Question: What is the earliest payment due date mentioned in the document?
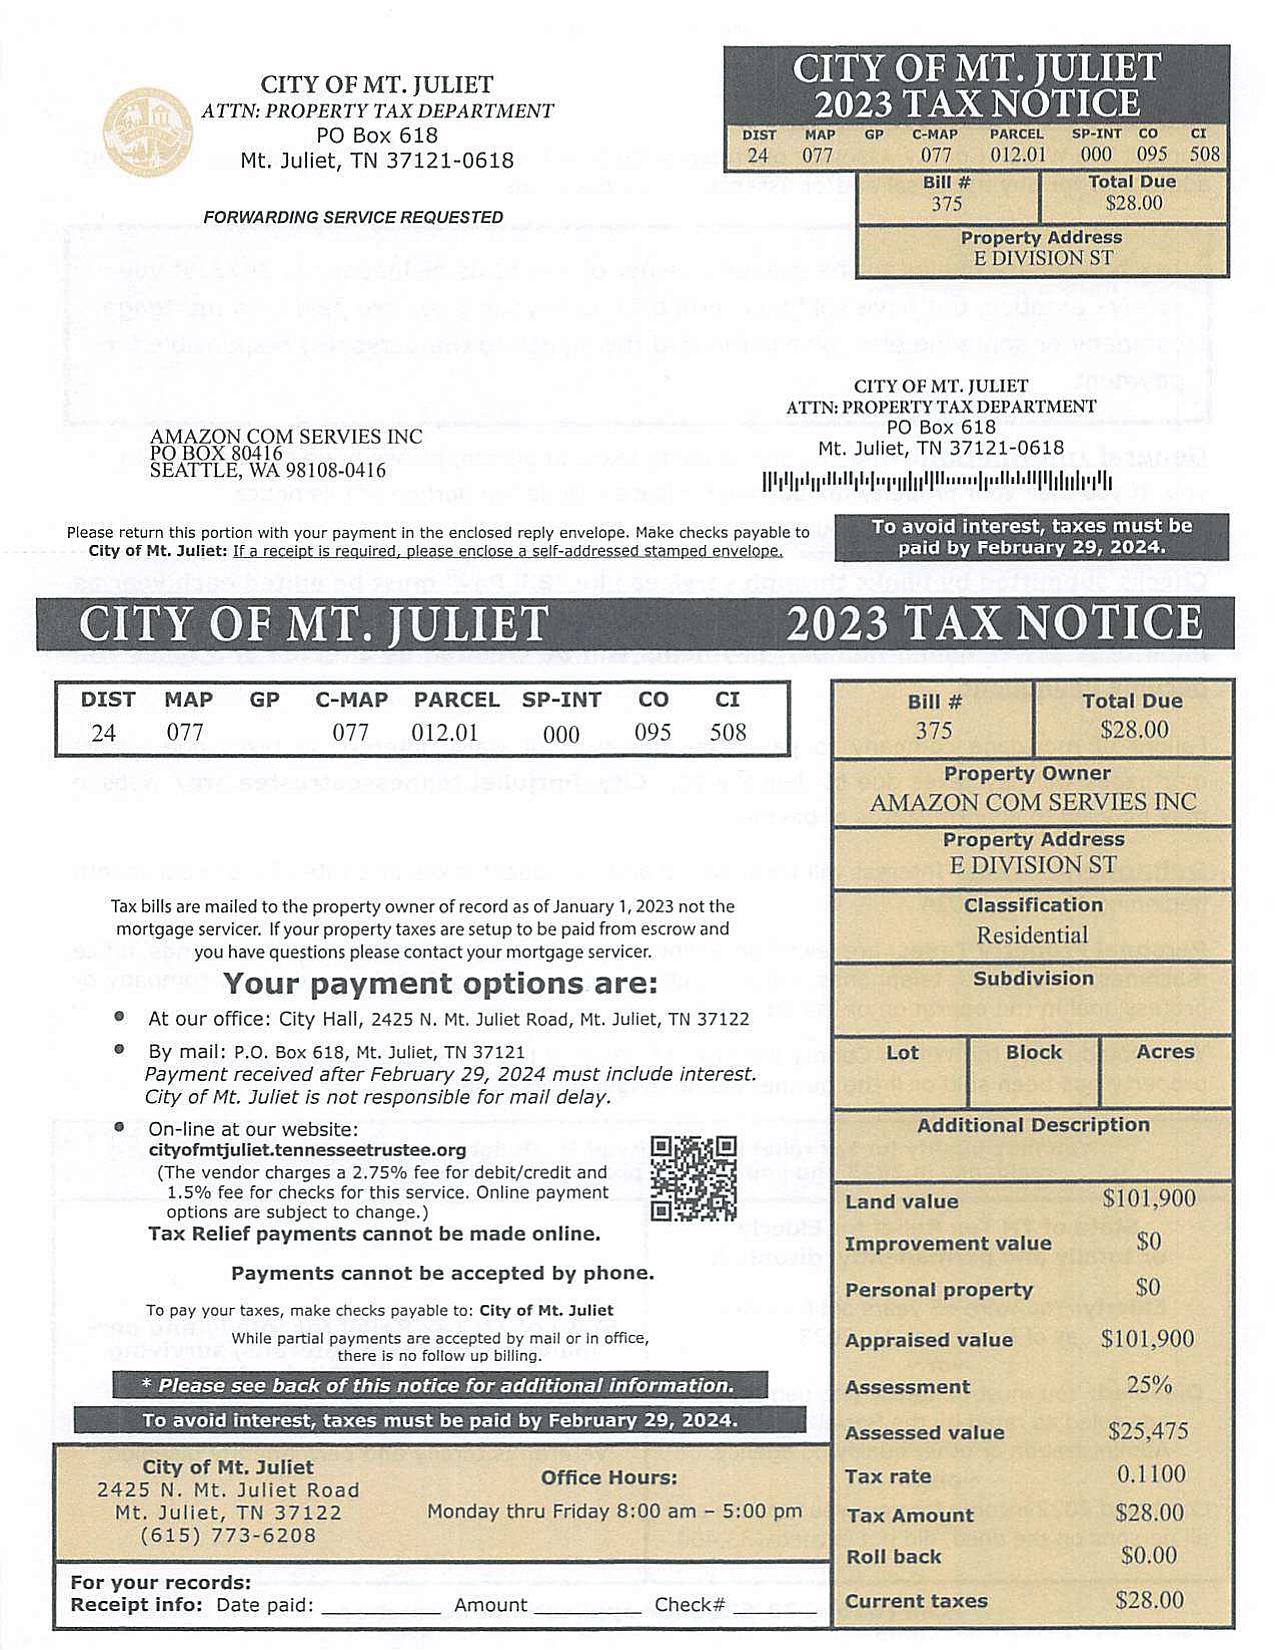
Answer: "29-Feb-24"